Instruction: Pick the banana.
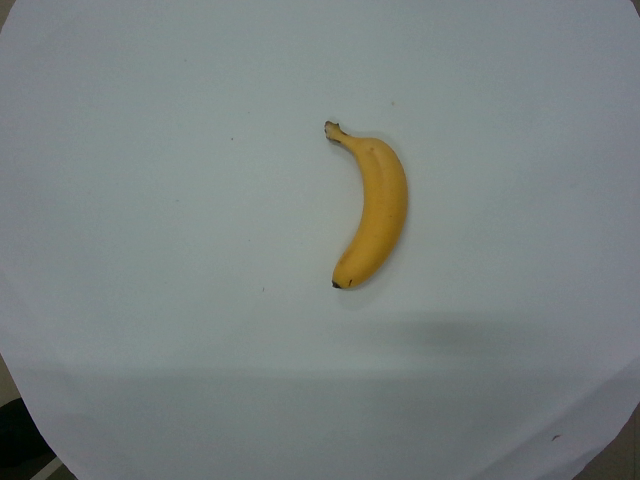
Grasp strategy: vertical